Question: What jurisdiction, city, or county is the document associated with?
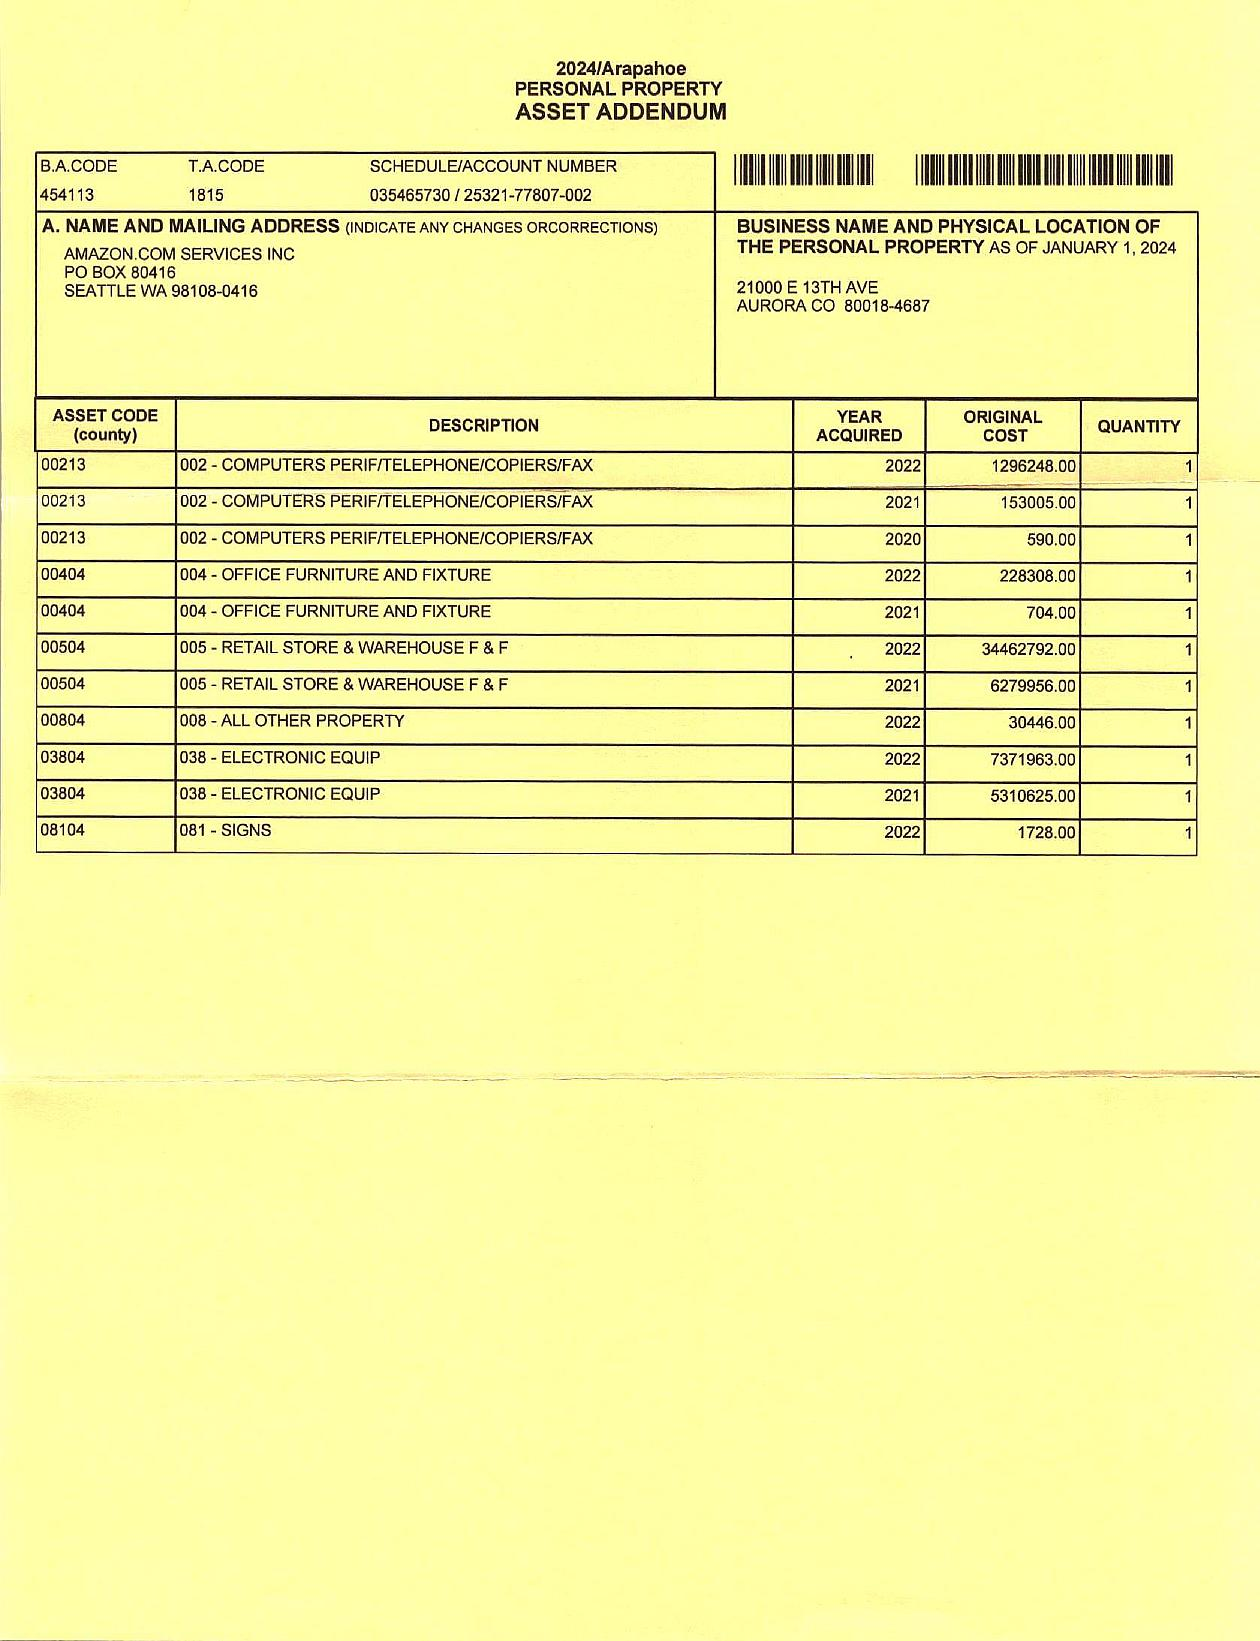
Answer: "AURORA CO"